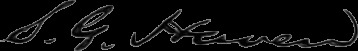
Signature of: solomon g haven